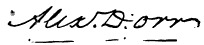
Signature of: alexander d orr